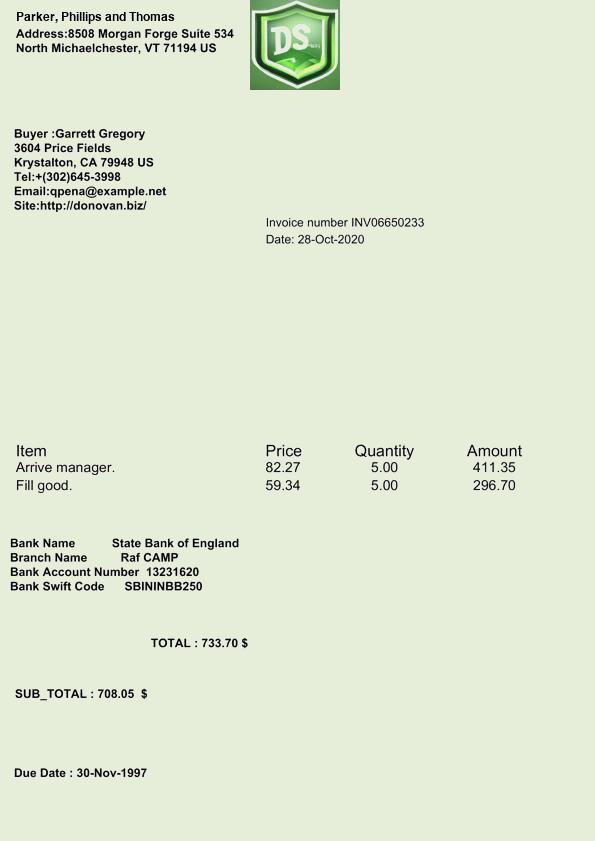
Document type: Invoice